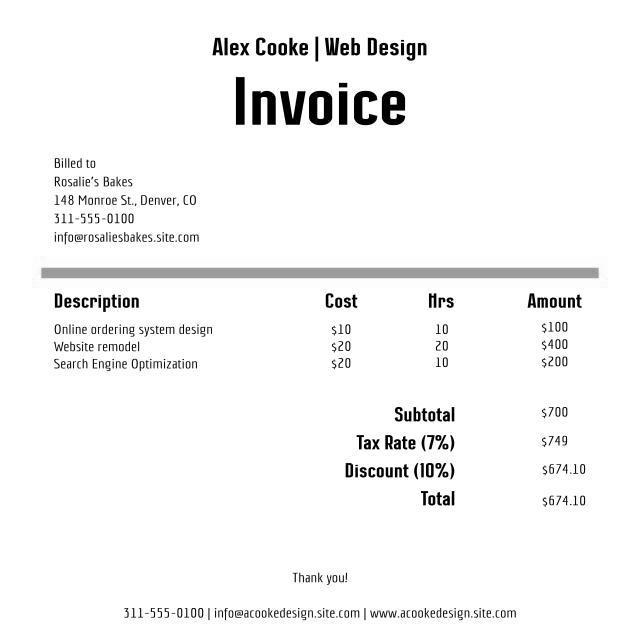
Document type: Invoice